Question: What is the total amount of taxes owed as per the document?
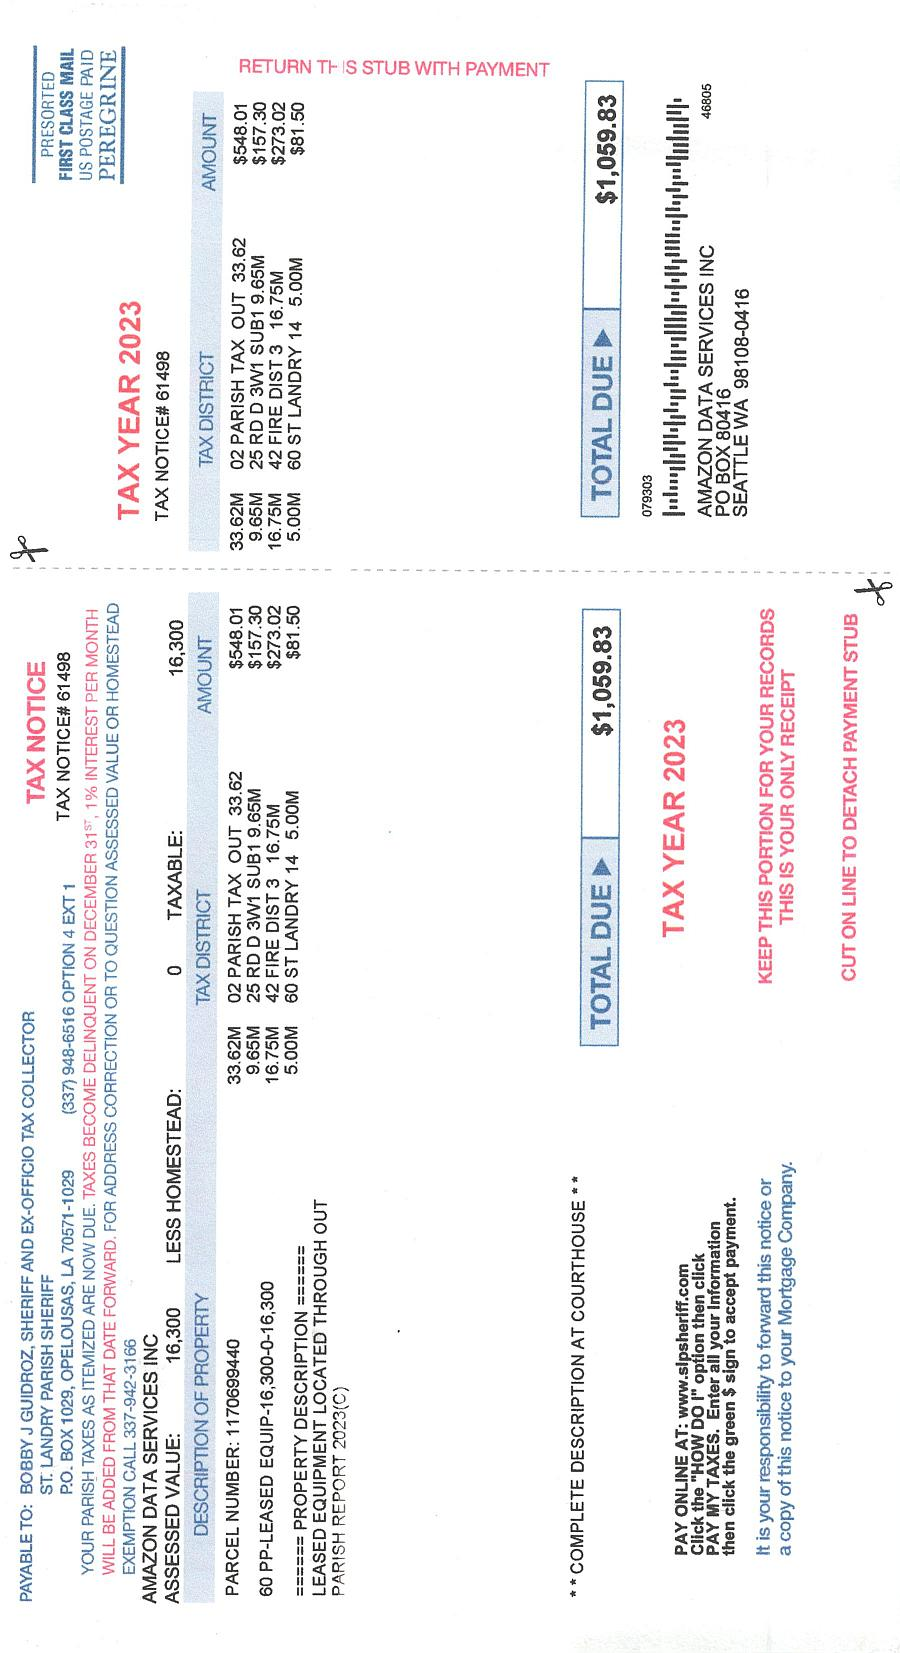
Answer: "$4,099.33 "